Question: What might the diagnosis be?
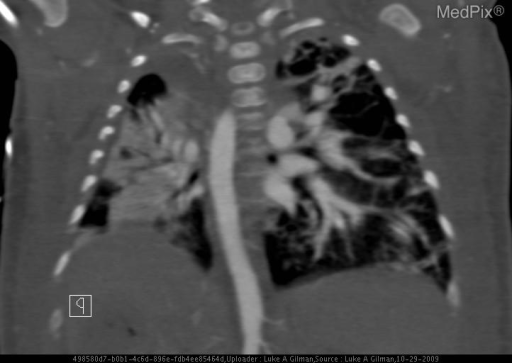
Answer: The possible diagnosis includes •  PHAVER Syndrome
•  Patau Syndrome (T13)
•  Edward's Syndrome (T18)
•  Tracheoesophageal Fistula
•  VACTERL Syndrome.